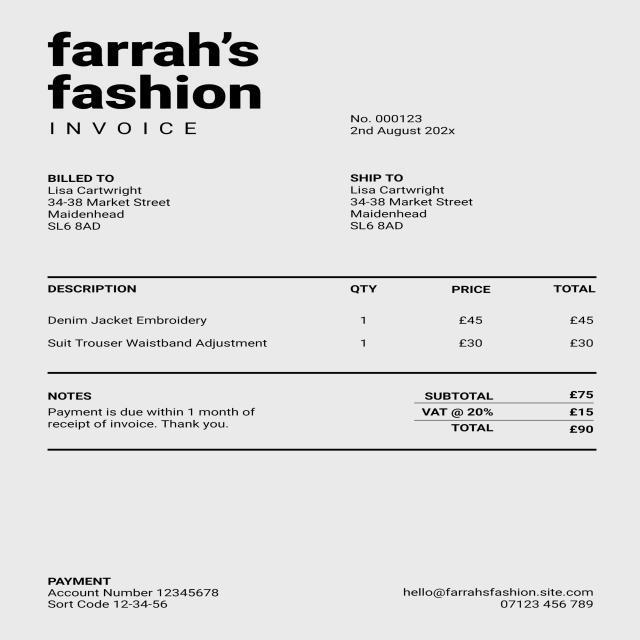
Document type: Invoice